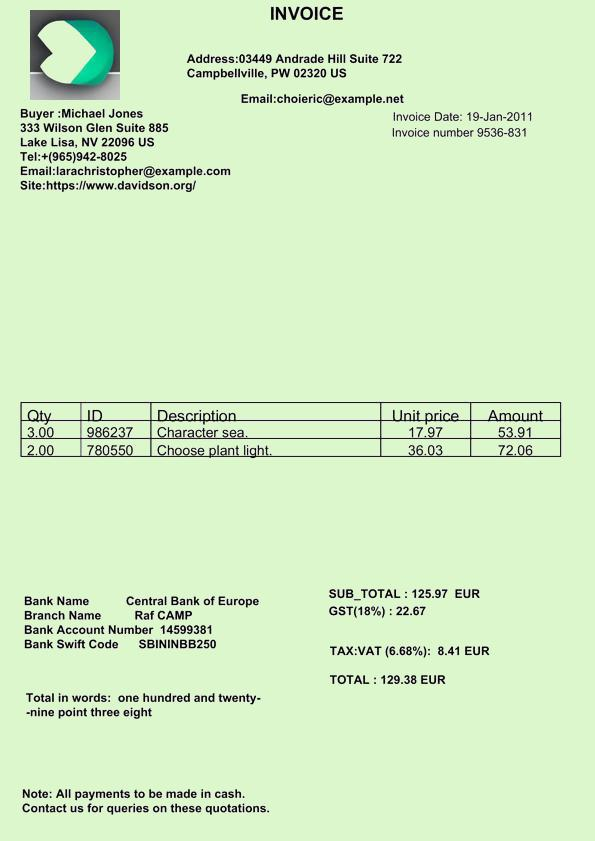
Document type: Invoice